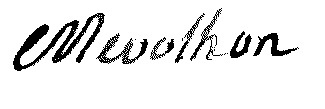
Signature of: jean antoine pierre mévolhon